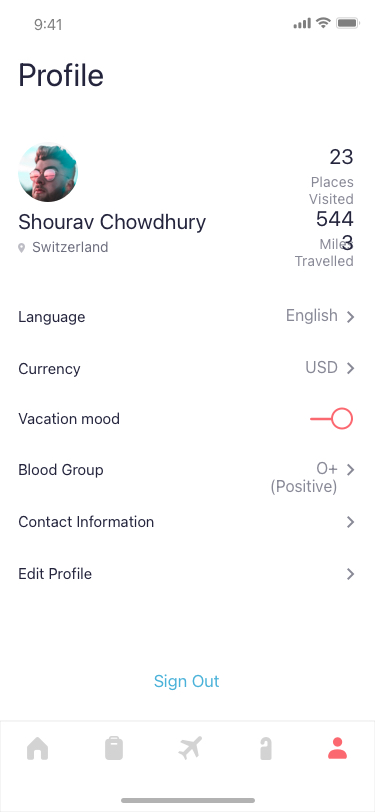
Text in this UI design:
Robert Anitei
contact@robertanitei.com
Brasov, Romania